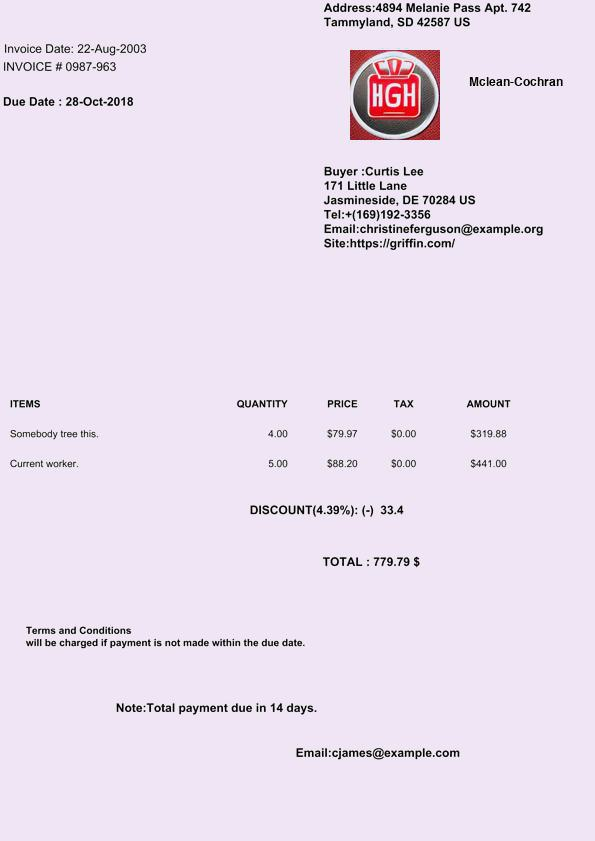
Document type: Invoice